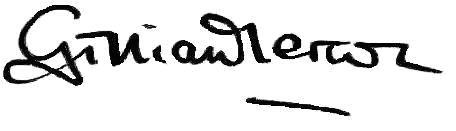
Signature of: gillian merron